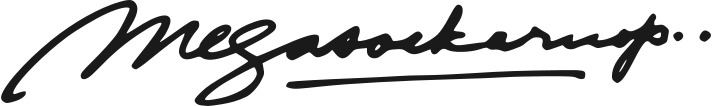
Signature of: megawati soekarnoputri